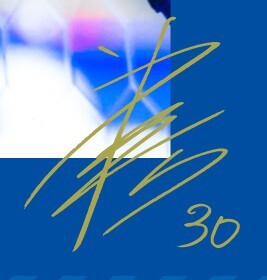
Signature of: yuki yasuda